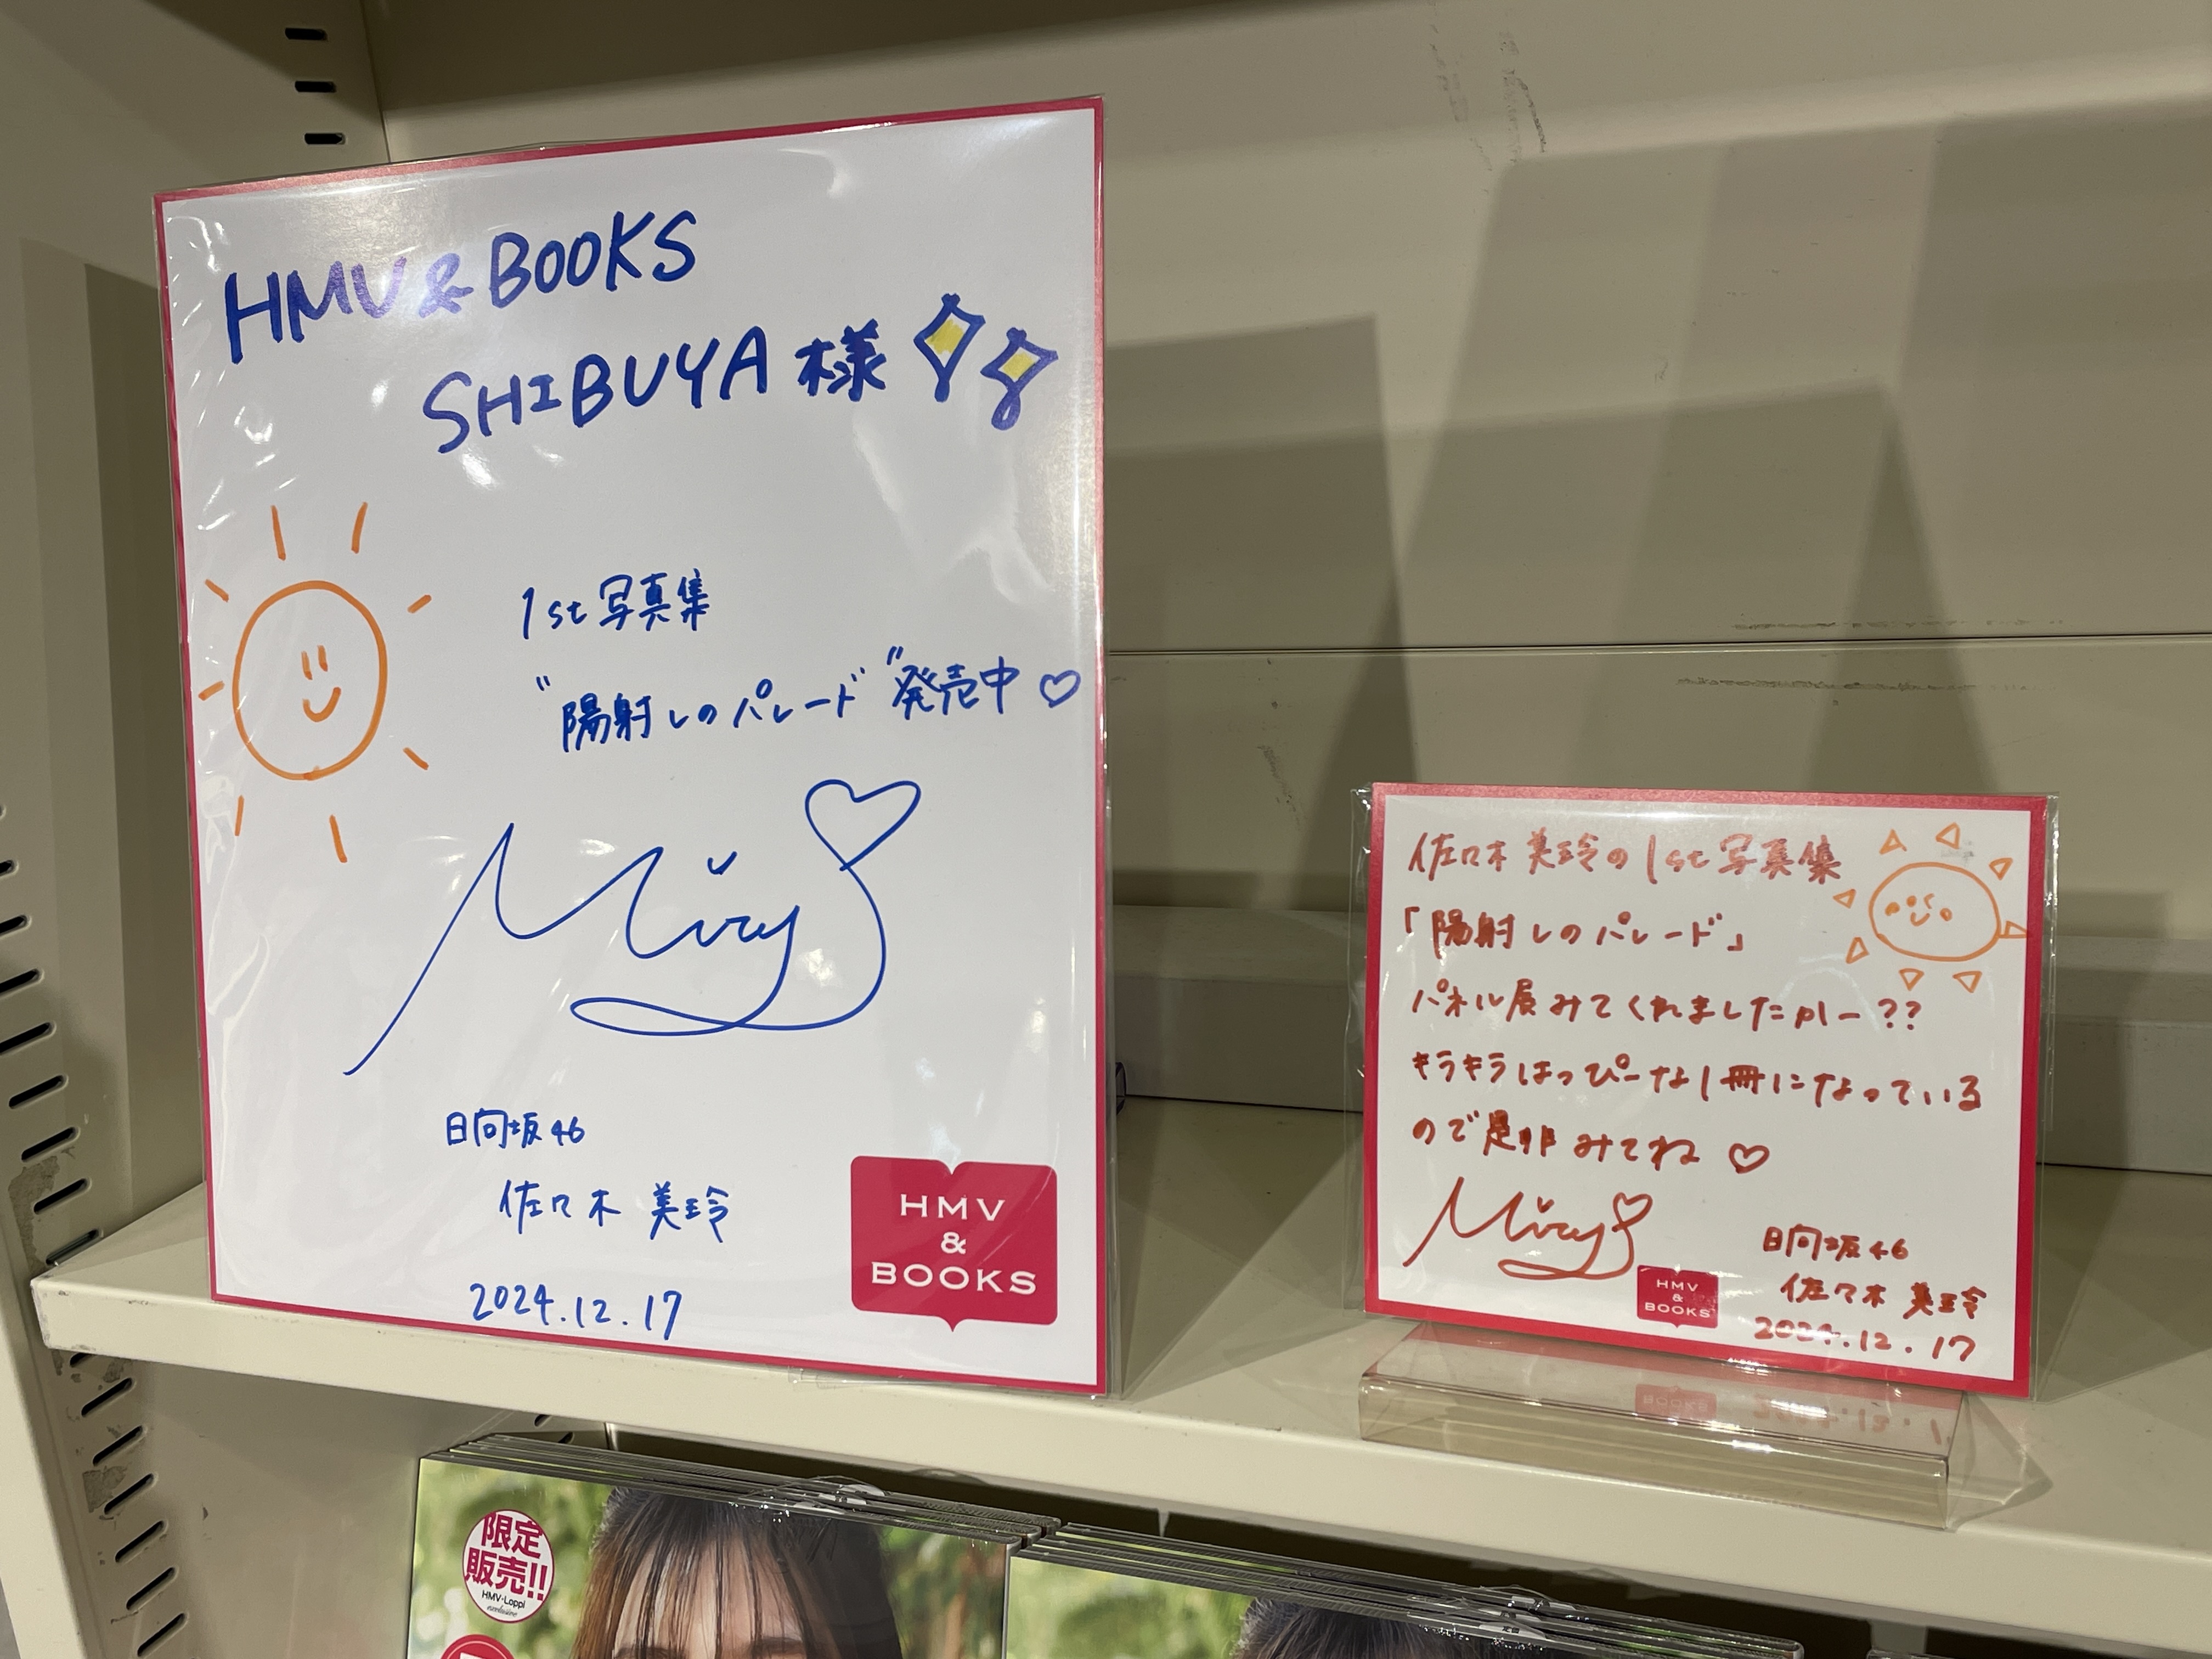
Signature of: mirei sasaki